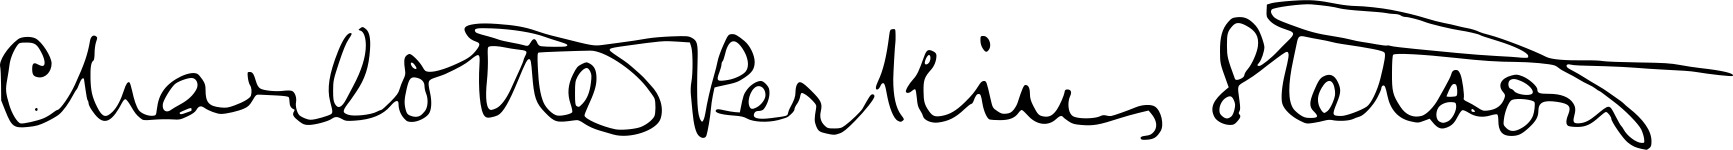
Signature of: charlotte perkins gilman